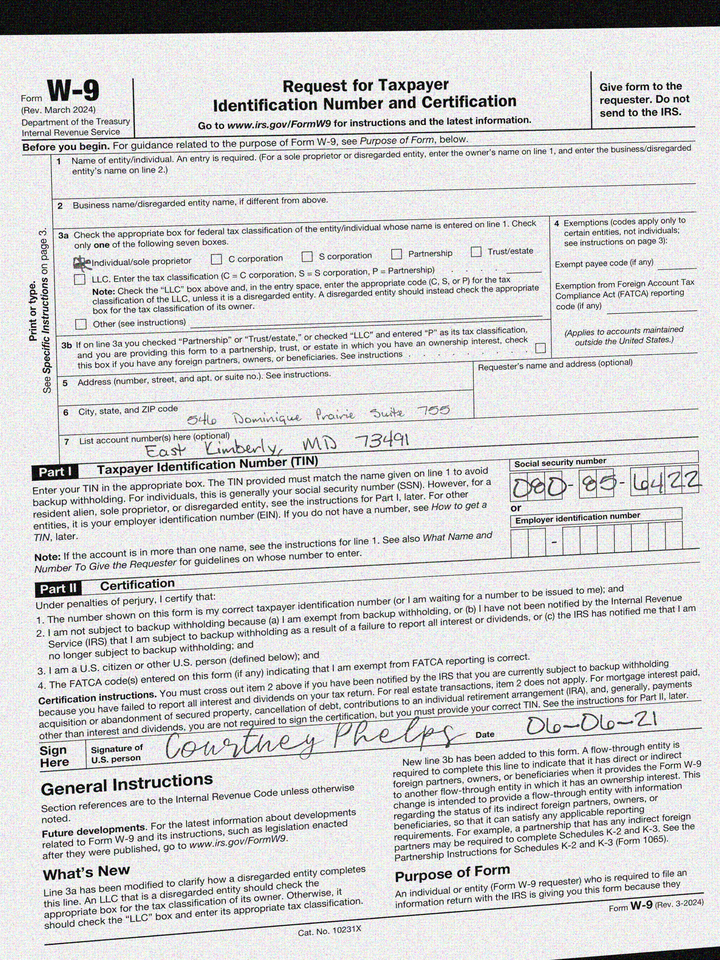
adr1: 546 Dominique Prairie Suite 755
adr2: East Kimberly, MD 73491
cbx: yes
ssn: 080856422
sdt: 06-06-21